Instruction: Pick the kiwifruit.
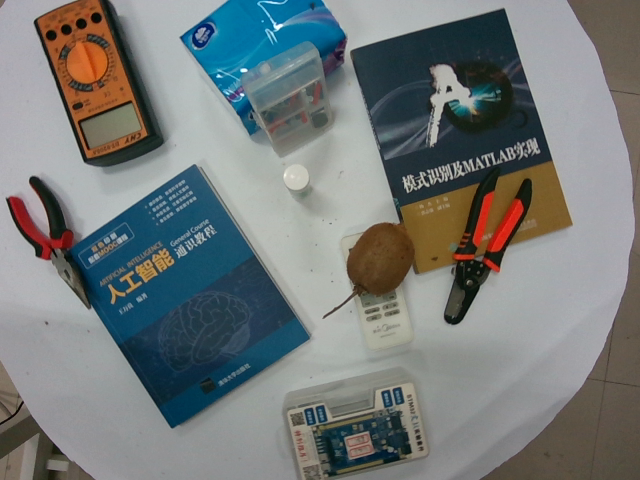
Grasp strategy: vertical